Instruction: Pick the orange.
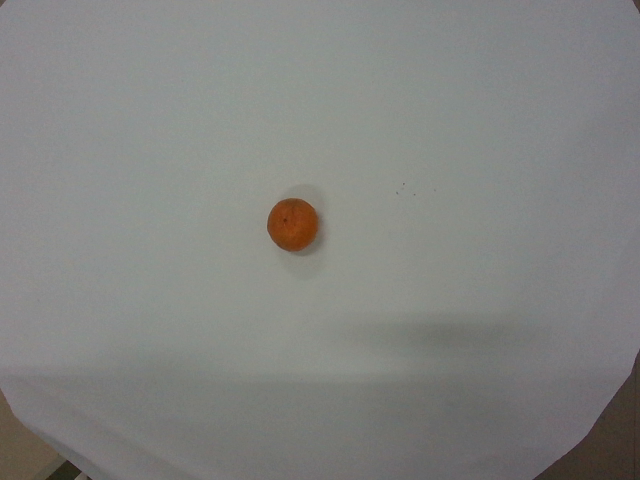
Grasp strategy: vertical